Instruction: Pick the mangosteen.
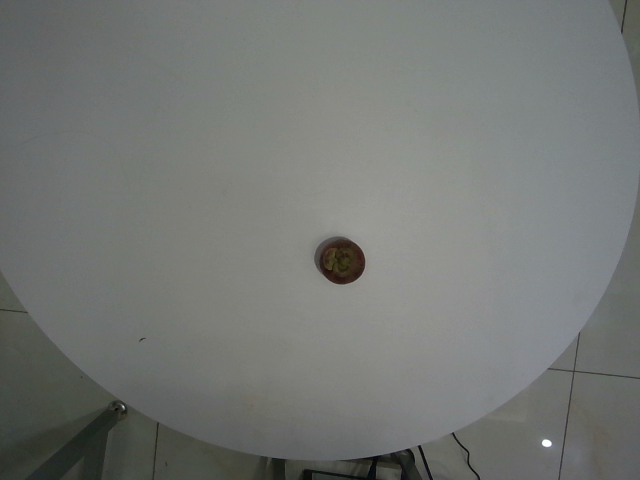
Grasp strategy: vertical